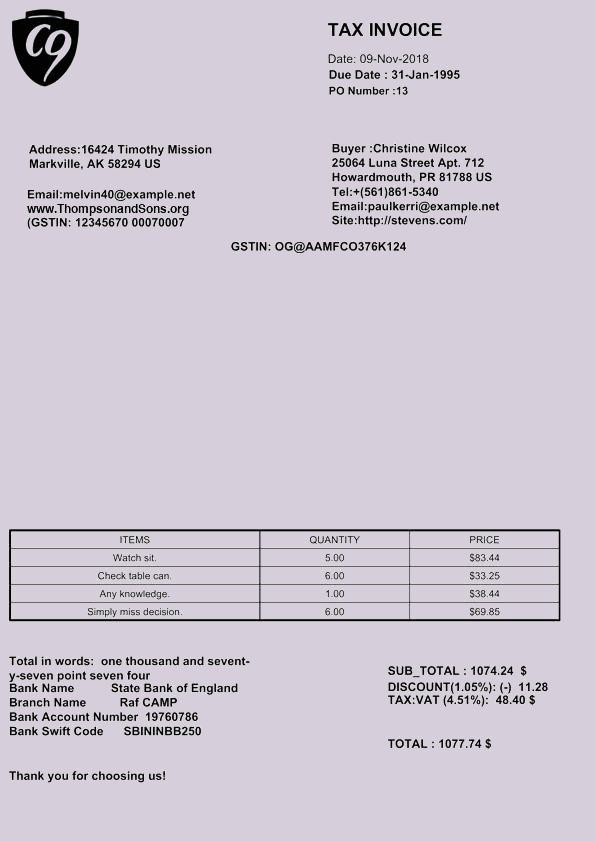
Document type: Invoice